Question: In what way does the history help explain the case?
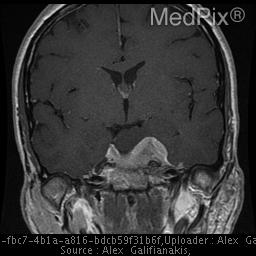
Answer: The patient's history of 42 y.o. woman with elevated prolactin. Please evaluate for evidence of pituitary adenoma is key in understanding the case.